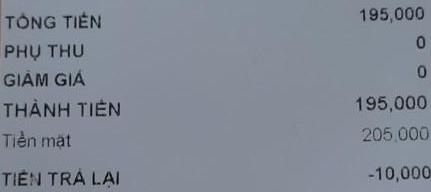
<table>
<tr>
<td>TỔNG TIỀN</td>
<td>195,000</td>
</tr>
<tr>
<td>PHỤ THU</td>
<td>0</td>
</tr>
<tr>
<td>GIẢM GIÁ</td>
<td>0</td>
</tr>
<tr>
<td>THÀNH TIỀN</td>
<td>195,000</td>
</tr>
<tr>
<td>Tiền mặt</td>
<td>205,000</td>
</tr>
<tr>
<td>TIỀN TRẢ LẠI</td>
<td>-10,000</td>
</tr>
</table>